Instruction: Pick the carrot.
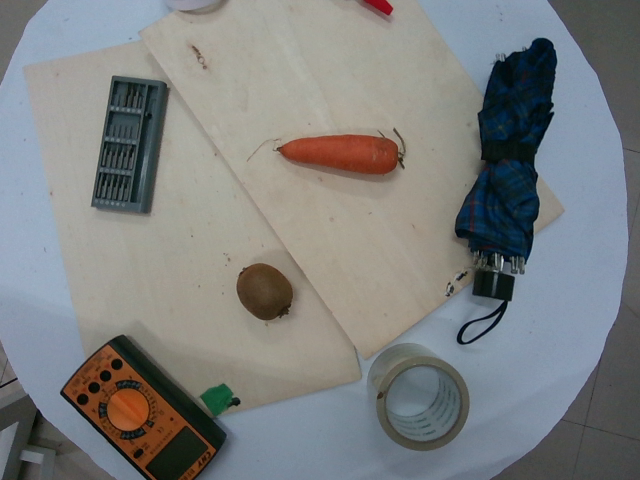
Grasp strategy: vertical